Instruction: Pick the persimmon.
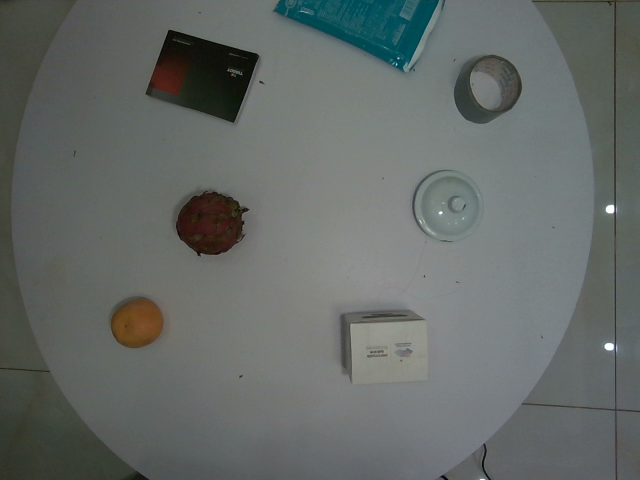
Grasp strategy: vertical